Question: How does the patient history play a role?
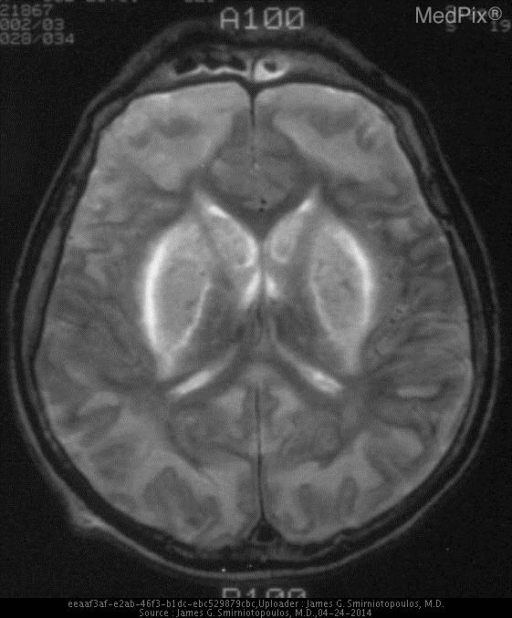
Answer: The patient's history of 42 y.o. alcoholic man who works as a carpenter, found down in his workshop on Monday morning. is key in understanding the case.